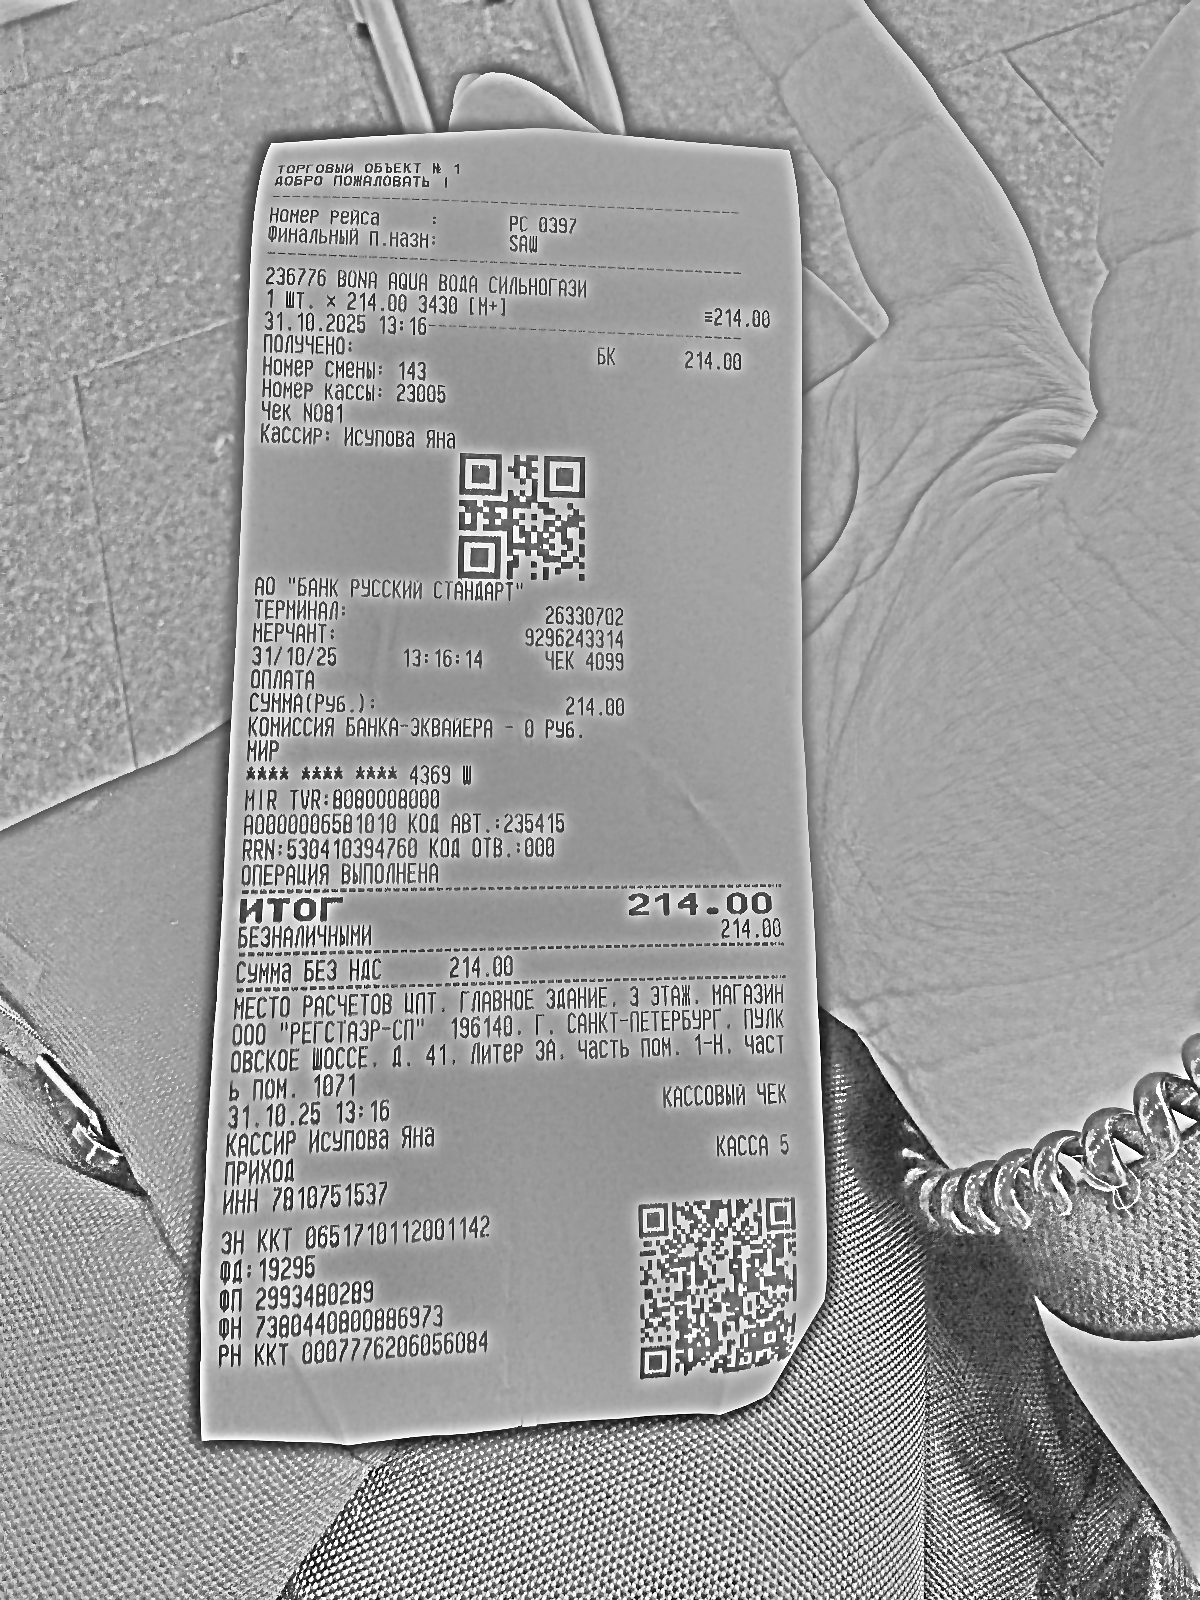
Продавец: ООО "РЕГСТАЭР-СП"
ИНН: 7810751537
Дата: 31.10.25
Товары: 236776 BONA AQUA BOДA CИЛЬНОГАЗИ
Количество: 1
Цена: 214.00
Сумма: 214.00
Итого: 214.00